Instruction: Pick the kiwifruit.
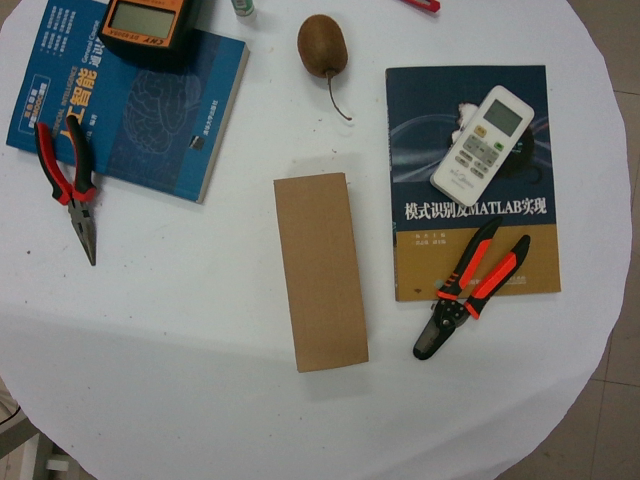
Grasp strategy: vertical